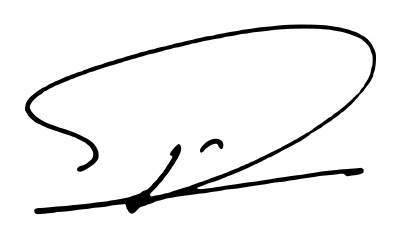
Signature of: thabet abbassi